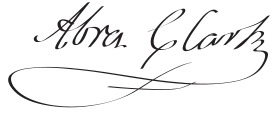
Signature of: abraham clark